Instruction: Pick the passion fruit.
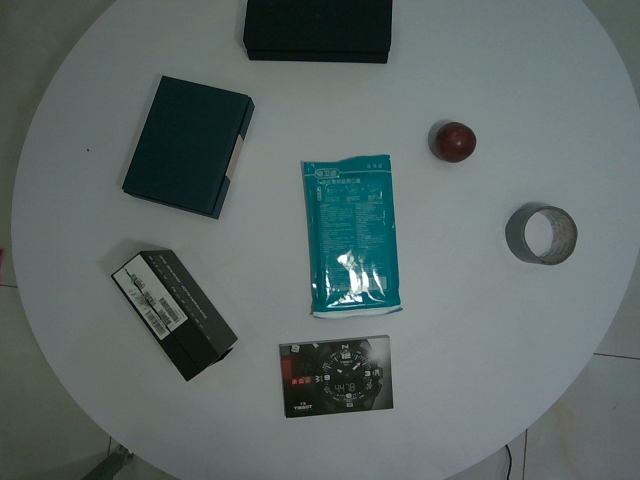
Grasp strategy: vertical